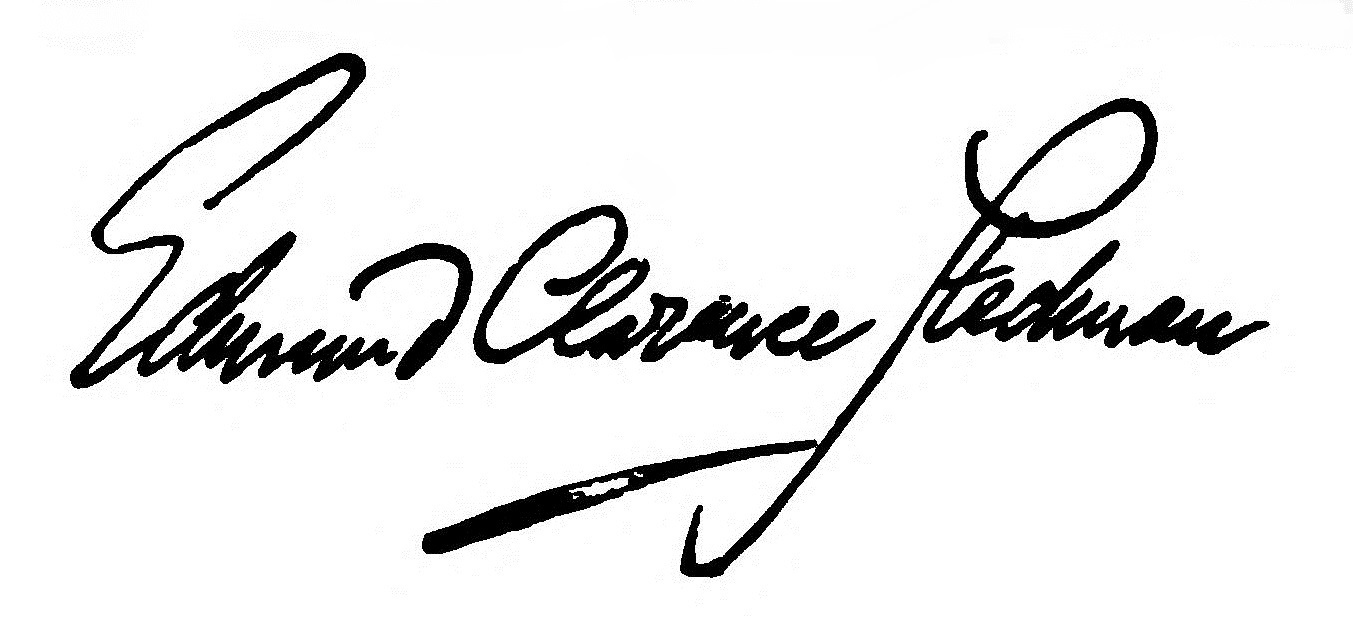
Signature of: edmund clarence stedman